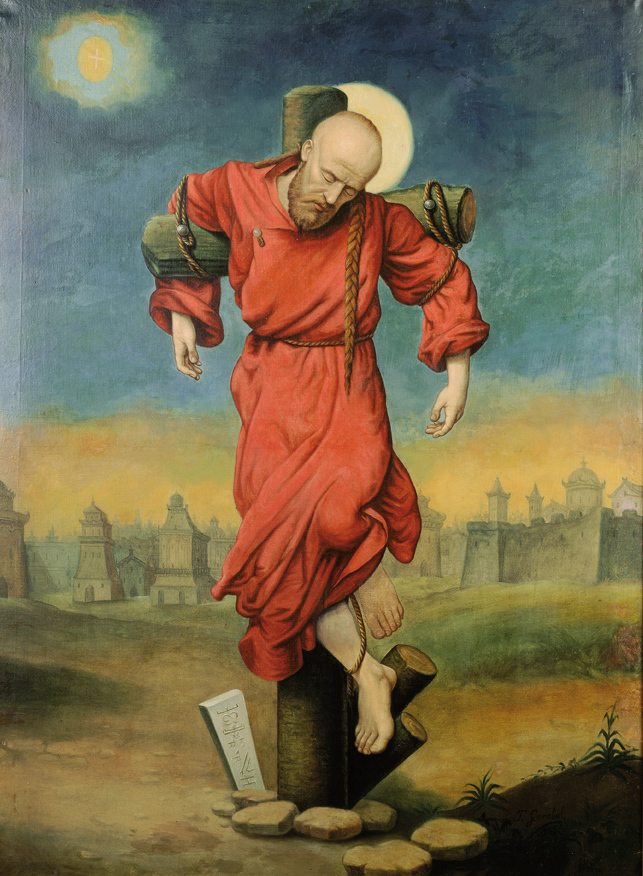
Signature of: xosé garabal louzao